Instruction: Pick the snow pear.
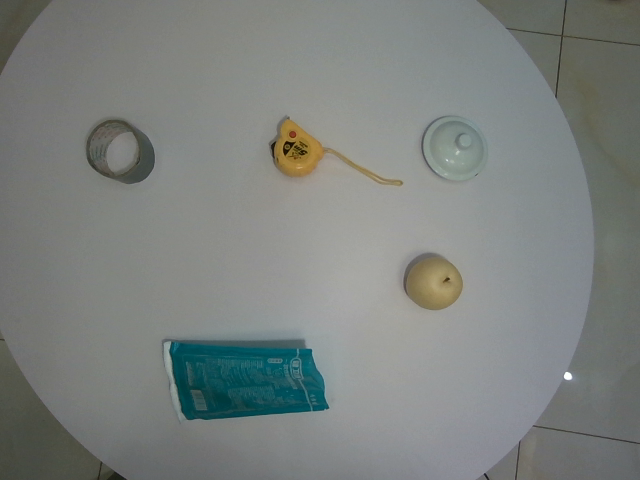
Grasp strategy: vertical